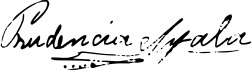
Signature of: prudencia ayala